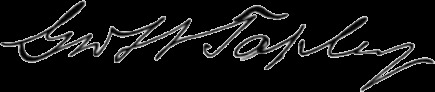
Signature of: george w tapley